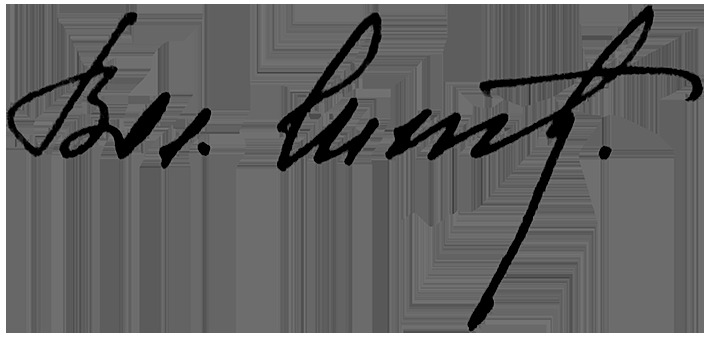
Signature of: volodymyr lytvyn